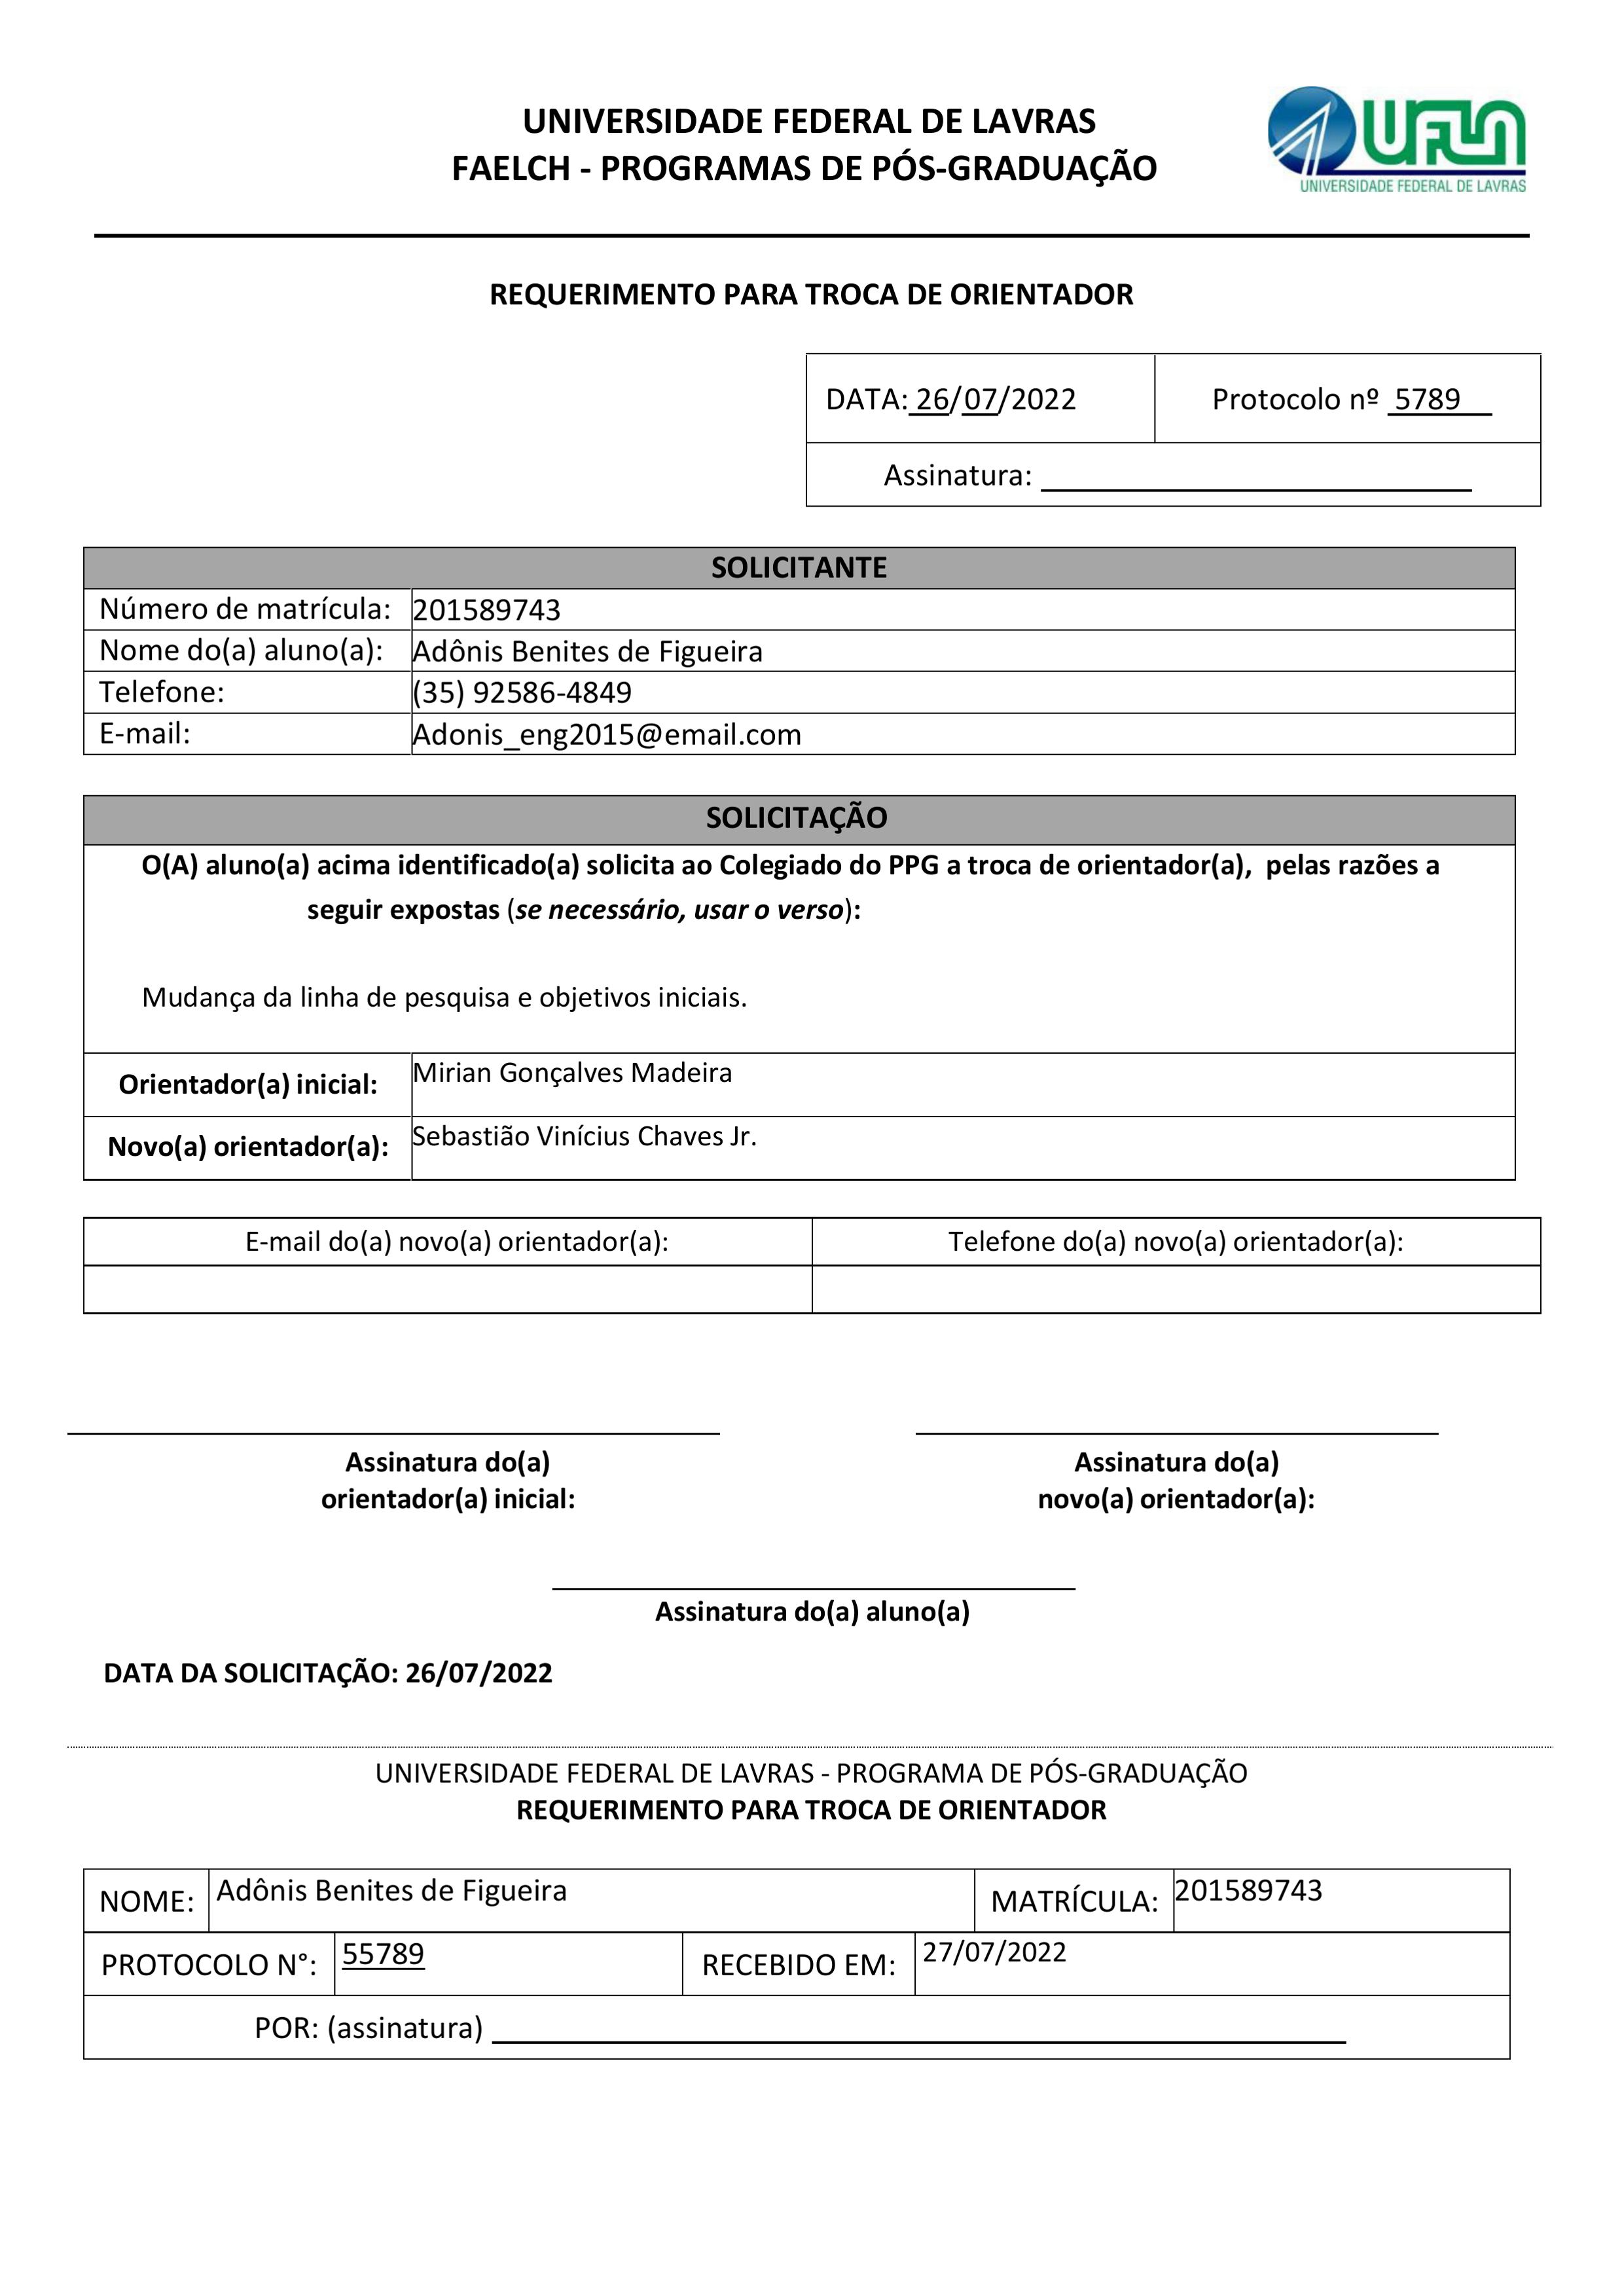
Wath)
UNIVERSIDADE FEDERAL DE LAVRAS
FAELCH - PROGRAMAS DE PÓS-GRADUAÇÃO
UNIVERSIDADE FEDERAL DE LAVRAS
REQUERIMENTO PARA TROCA DE ORIENTADOR
Protocolo nº
5789
DATA:
26/07/2022
Assinatura:
SOLICITANTE
Número de matrícula:
201589743
Nome do(a) aluno(a):
Adônis Benites de Figueira
Telefone:
(35) 92586-4849
E-mail:
Adonis_eng2015@email.com
SOLICITAÇÃO
O(A) aluno(a) acima identificado(a) solicita ao Colegiado do PPG a troca de orientador(a), pelas razões a seguir expostas (se necessário, usar o verso):
Mudança da linha de pesquisa e objetivos iniciais.
Orientador(a) inicial:
Mirian Gonçalves Madeira
Novo(a) orientador(a):
Sebastião Vinícius Chaves Jr.
E-mail do(a) novo(a) orientador(a):
Telefone do(a) novo(a) orientador(a):
Assinatura do(a) orientador(a) inicial:
Assinatura do(a) novo(a) orientador(a):
Assinatura do(a) aluno(a)
DATA DA SOLICITAÇÃO:
26/07/2022
UNIVERSIDADE FEDERAL DE LAVRAS - PROGRAMA DE PÓS-GRADUAÇÃO
REQUERIMENTO PARA TROCA DE ORIENTADOR
MATRÍCULA:
201589743
NOME:
Adônis Benites de Figueira
PROTOCOLO Nº*:
55789
RECEBIDO EM:
27/07/2022
POR: (assinatura)